Question: How is the history relevant to the case?
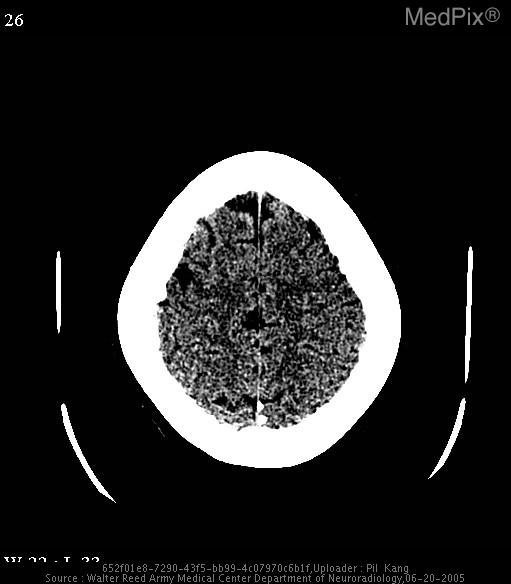
Answer: The patient's history of 36 year-old woman with sudden-onset left-sided hemiparesis.  PMH is significant for a history of SLE. is key in understanding the case.